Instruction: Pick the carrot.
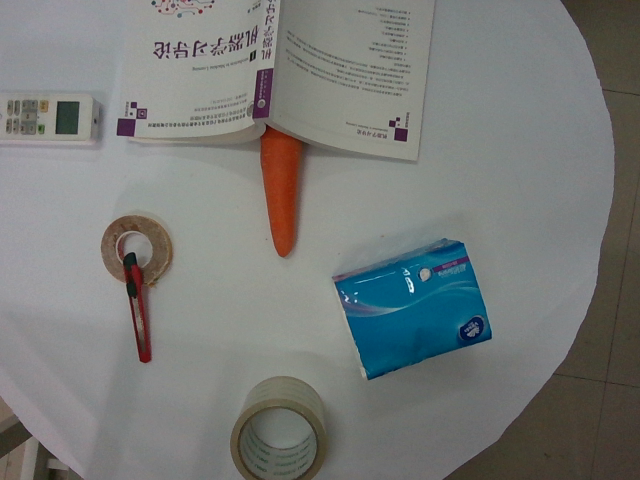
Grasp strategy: vertical